Question: What jurisdiction, city, or county is the document associated with?
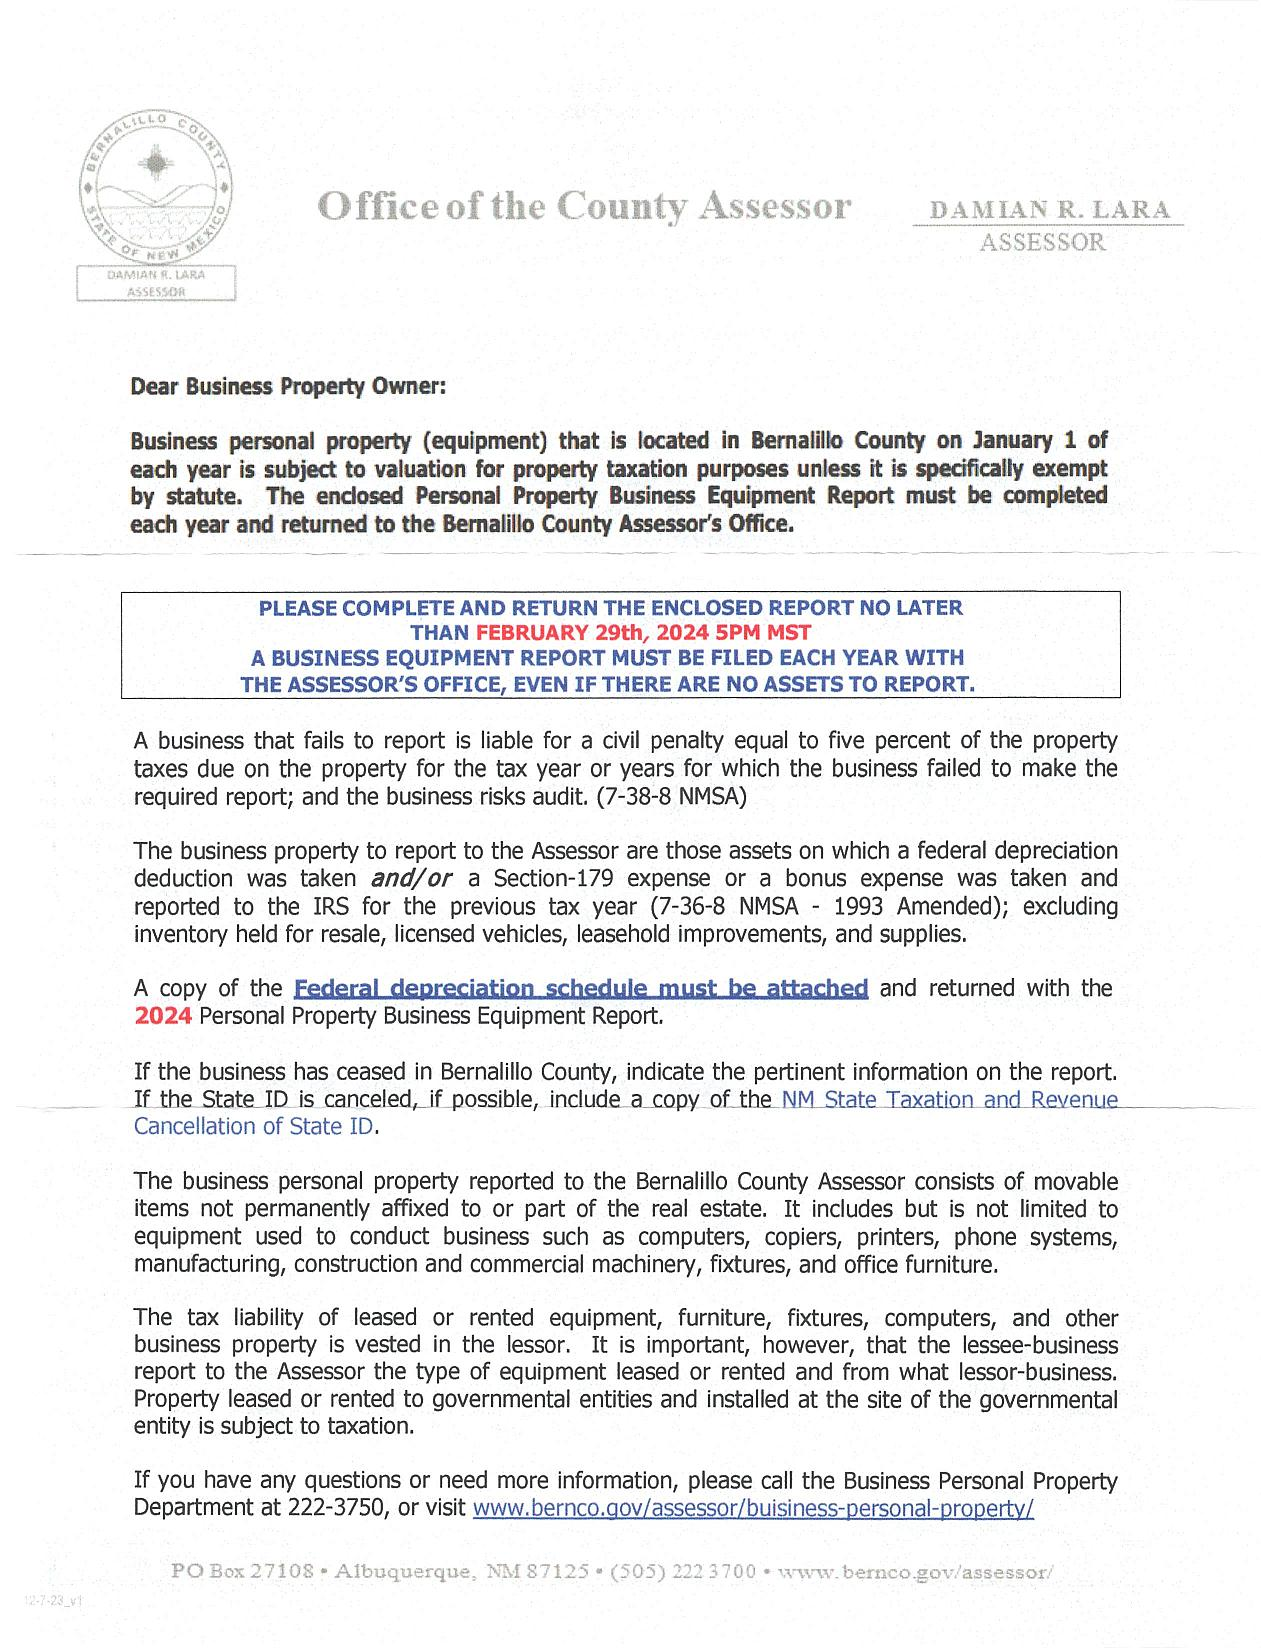
Answer: "Bernalillo County"